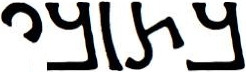
Signature of: zenobia